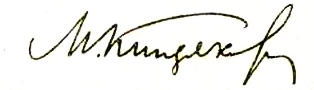
Signature of: mikhail kindyakov